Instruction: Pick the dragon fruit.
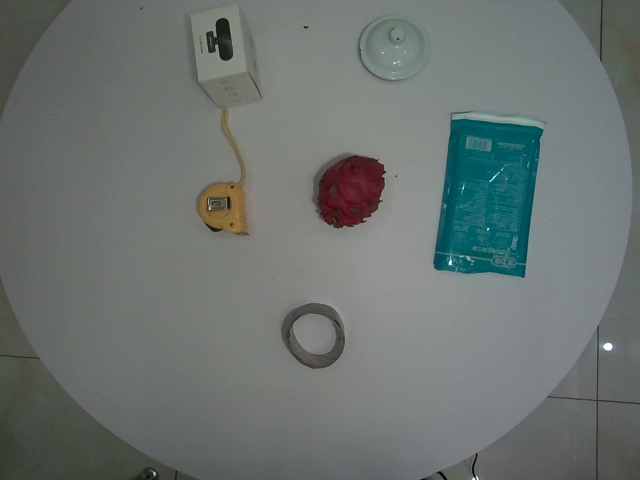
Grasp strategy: vertical